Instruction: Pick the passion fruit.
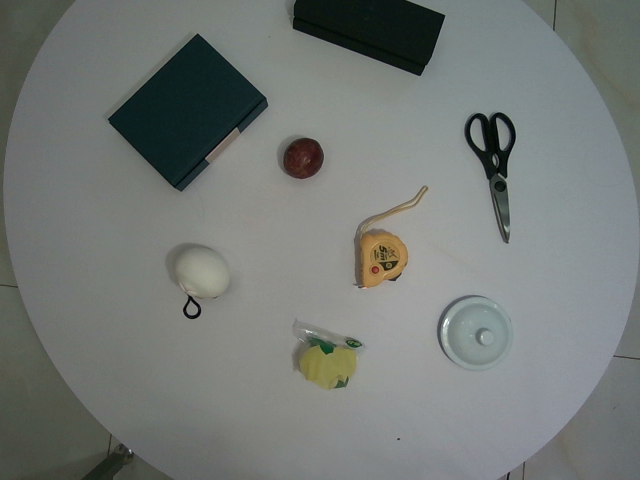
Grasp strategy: vertical